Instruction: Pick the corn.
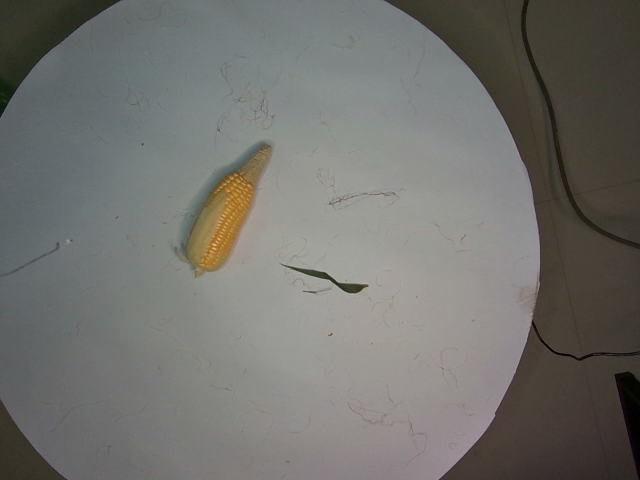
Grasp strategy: vertical